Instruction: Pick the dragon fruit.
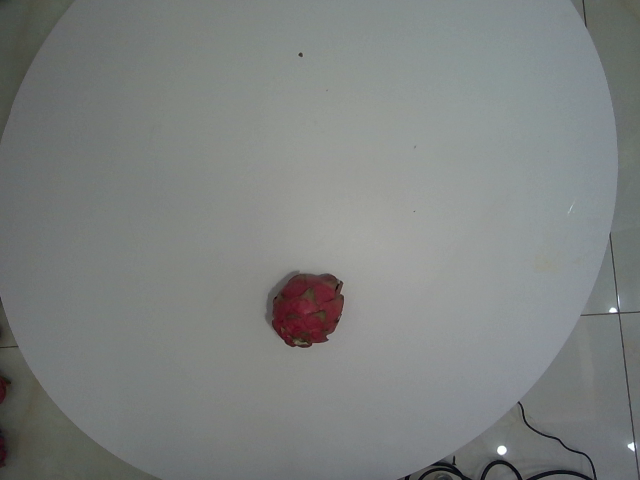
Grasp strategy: vertical